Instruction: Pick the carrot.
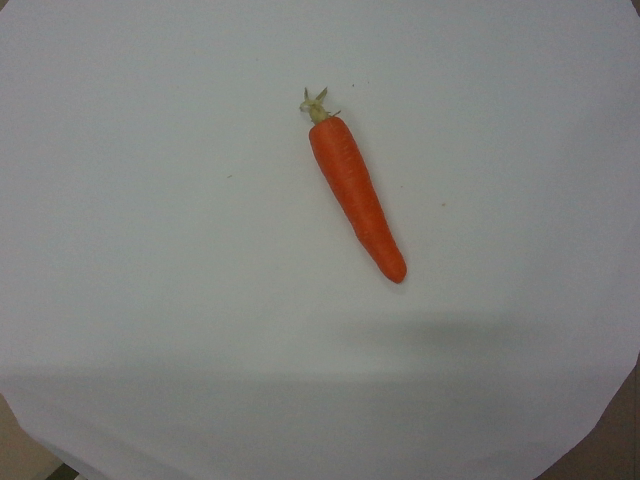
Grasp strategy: vertical